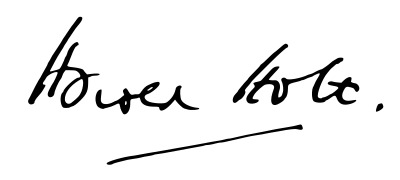
Signature of: harold holt